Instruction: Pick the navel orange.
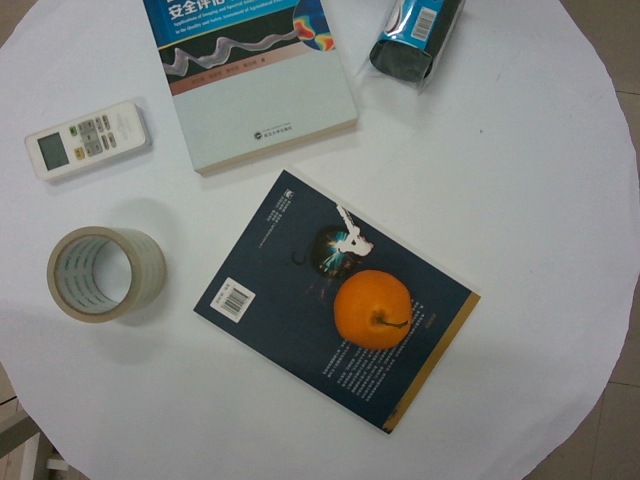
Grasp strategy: vertical